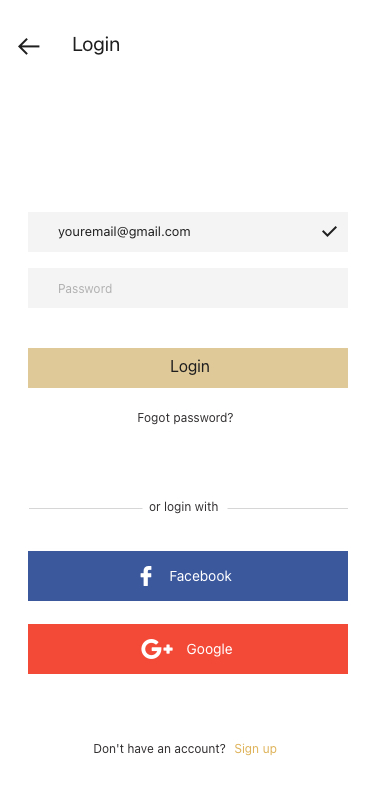
Text in this UI design:
Google
Facebook
or login with
youremail@gmail.com
Password
Login
Don't have an account?
Sign up
Fogot password?
Login